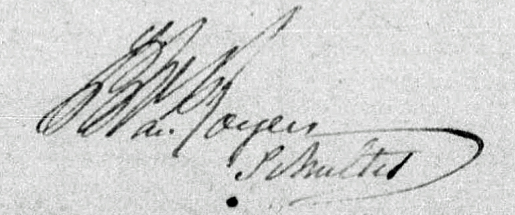
Signature of: stephanus jacobus van royen